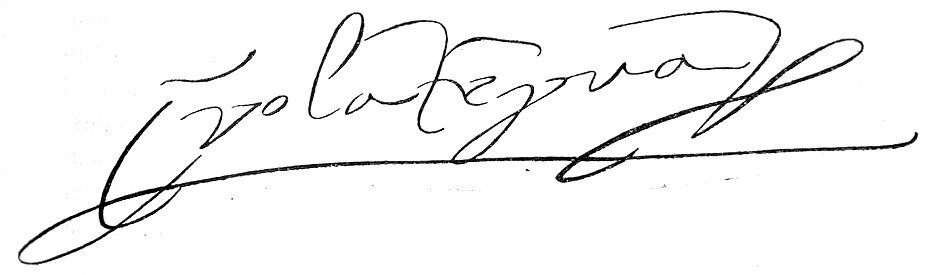
Signature of: isabella of portugal